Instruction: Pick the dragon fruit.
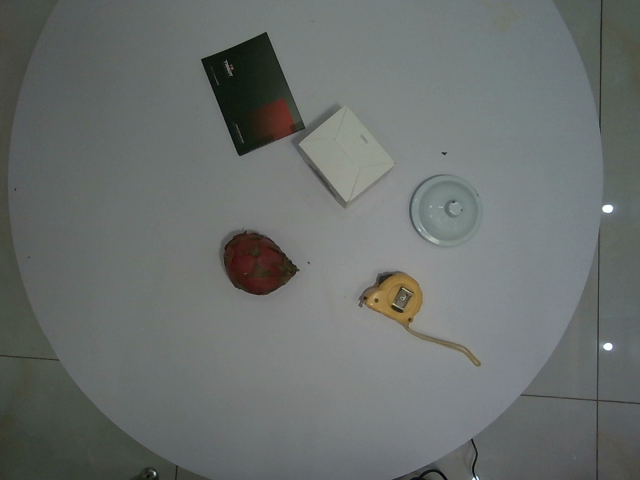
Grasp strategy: vertical